Question: What do the imaging results show?
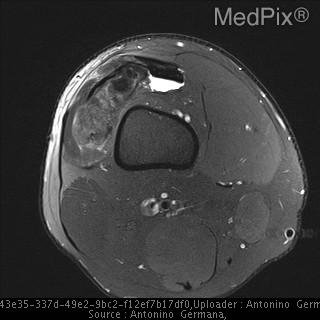
Answer: The imaging shows There is no evidence of bone marrow abnormality.  A small joint
effusion is present.  A large nodular mass is seen adjacent to the lateral superior patella with isointense signal on T1 and heterogeneous signal on T2 measuring approximately 5.2 x 1.8 x 6 cm. Smaller similar masses are present at the femoropopliteal insertion site, within the femoral notch and at the base of the Hoffa's fat pad just anterior to the anteromedial tibia.

The PCL appears thickened but intact.  The ACL, menisci, and collateral
ligament complexes are unremarkable.  Full thickness fissuring is present in the medial trochlea cartilage. A large nodular mass is seen adjacent to the lateral
superior patella with heterogeneous signal on
T2 measuring approximately 5.2 x 1.8 x 6 cm..